Question: What is the filing due date as per the document?
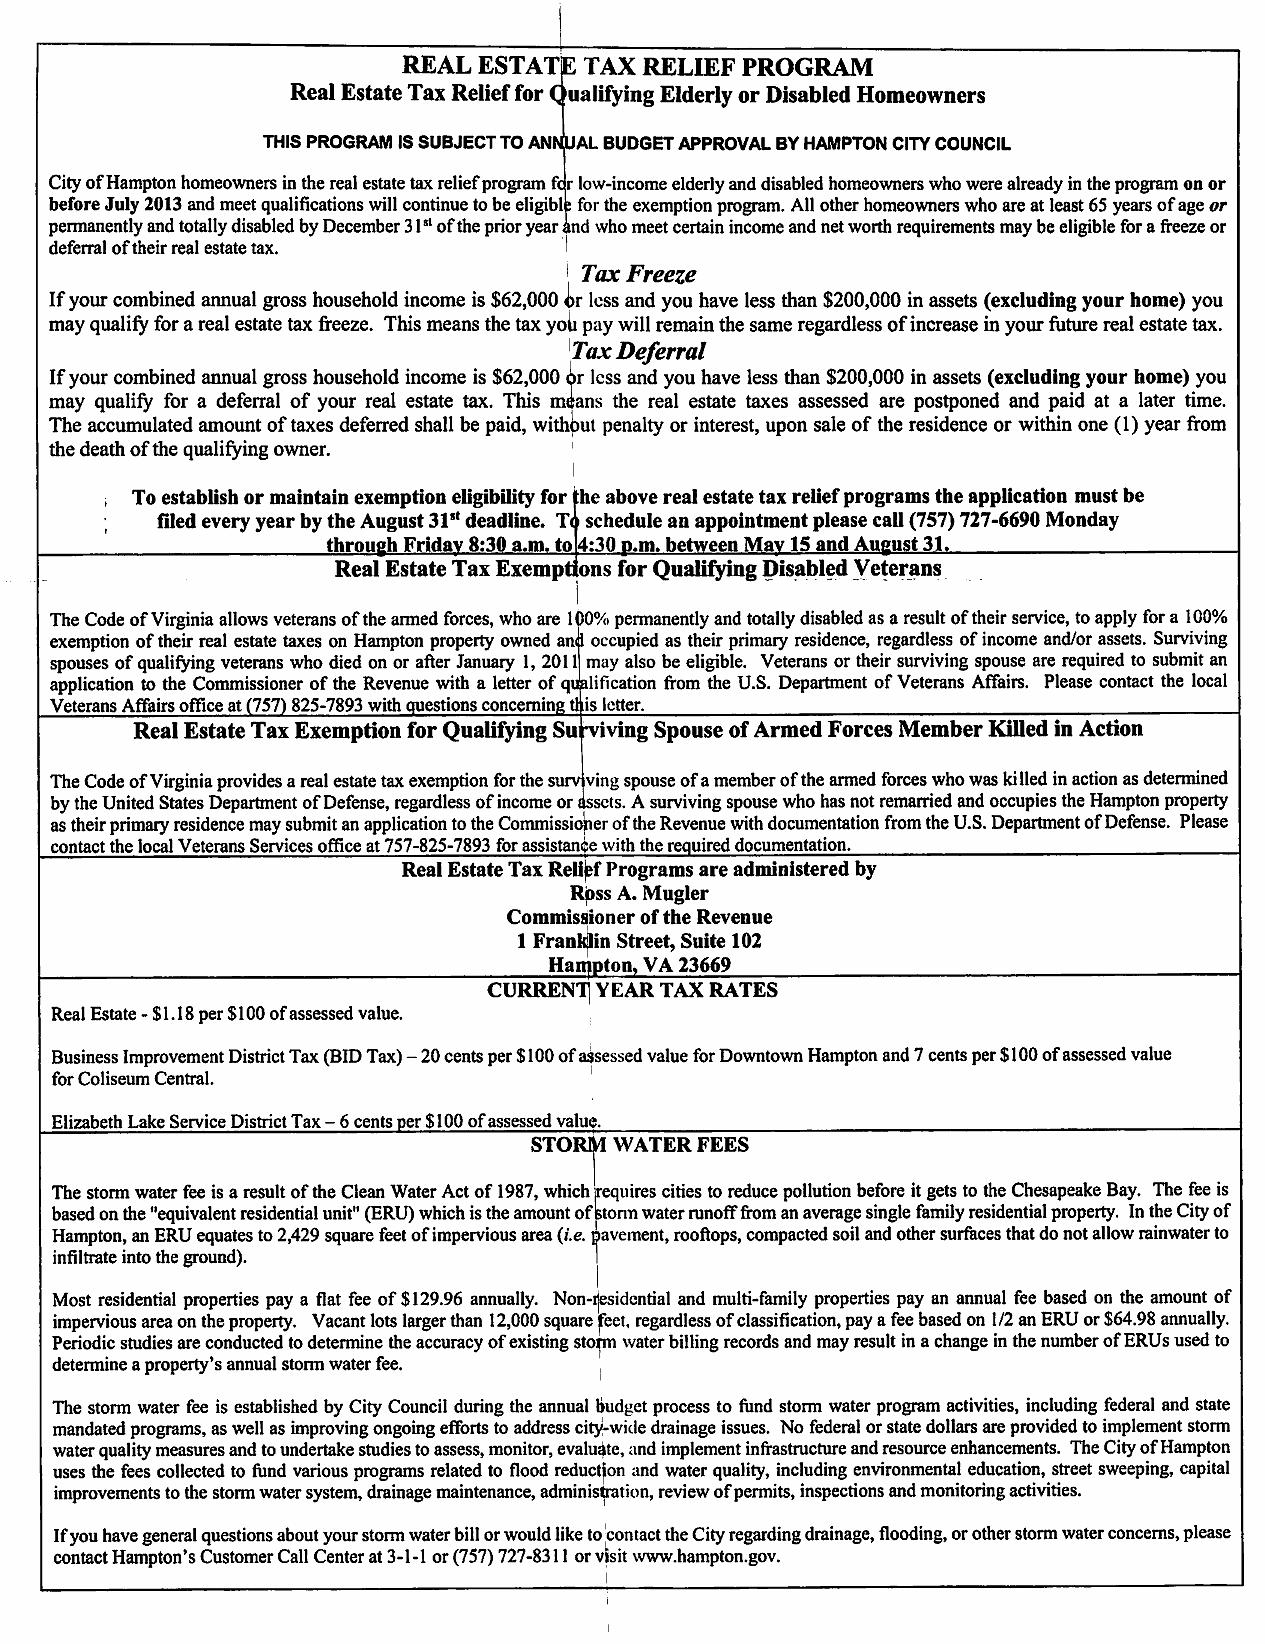
Answer: "August 31st"